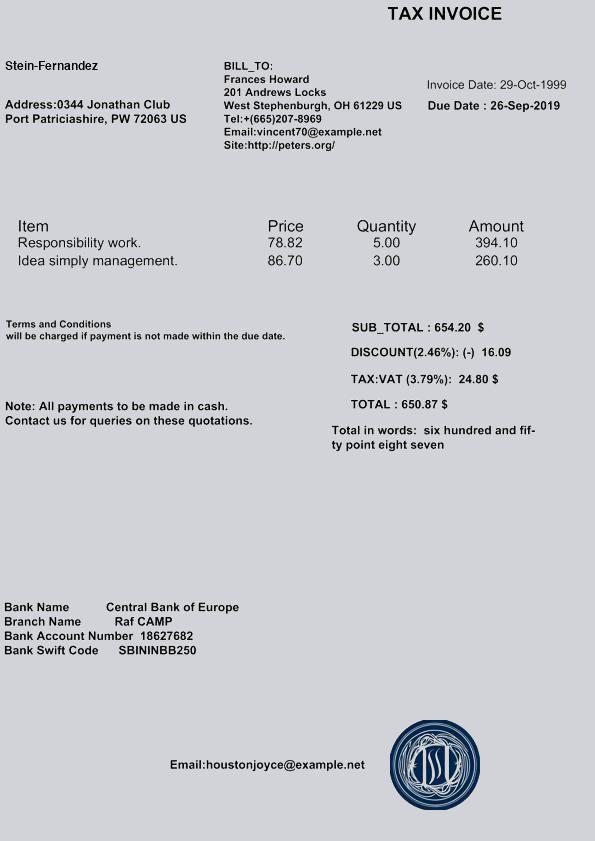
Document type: Invoice